Patient: Female, age 75
A 75-year-old Japanese female was admitted to our hospital with a painful mass on the left anterior chest wall for eight days without any other symptoms. She presented at another hospital with left chest pain 3 days previously without any features suggestive of pneumonia including cough, sputum or dyspnea. Chest computed tomography (CT) obtained at the other hospital showed a mass in the left upper pulmonary lobe without any chest wall abnormalities (Fig. 1). As a result, lung cancer was suspected. She had no significant past medical history, nor did she have any history of smoking or alcohol consumption. She had no known tuberculosis exposure, and had not traveled outside Japan. She had not previously received a pneumococcal vaccine. Her vital signs were within the normal limits. A physical examination revealed a palpable, pink erythematous, warm and tender mass measuring 8 cm in size located close to the sternum overlying the left first to third intercostal spaces (Fig. 2). Her breath sounds were slightly decreased over the left upper zone, but there were no rales. A laboratory test revealed a high white blood cell count (14,310 cells/mm3 with 87.9% of neutrophils) and an elevated C-reactive protein level (33.35 mg/dL). Moreover, she was diagnosed with diabetes mellitus because of her elevated HbA1c level (7.5%). A chest X-ray obtained on admission demonstrated a 7x5 cm mass in the left upper lung field (Fig. 3). Chest contrast-enhanced CT showed a gas-containing lung abscess in the left upper lobe and a chest wall abscess (Fig. 4). There was some air in the first sternocostal joint and no pleural effusion. These findings were thought to indicate that lung abscess had directly extended into the chest wall through the sternocostal joint. Chest ultrasonography showed almost the same findings as those obtained from CT. Surgical debridement of the subcutaneous and intramuscular fluid collection was carried out under local anesthesia (Fig. 5). Then, under ultrasonographic guidance, an 8-Fr aspiration catheter (Argyle  Aspiration Catheter; Covidien, Japan) was percutaneously inserted into the lung abscess, and odorless pus was drained (Fig. 6). Gram staining of the pus revealed numerous Gram-positive cocci, and empiric antimicrobial therapy with intravenous meropenem and clindamycin was initiated. On the 5th day, the culture specimens obtained from the lung and subcutaneous abscess grew S. pneumoniae. Mycobacterial and anaerobic cultures of the same specimens and two sets of blood cultures were all negative. Antibiotic susceptibility testing was performed by lung and subcutaneous drainage cultures. The isolate was susceptible to penicillin, ceftriaxone, and vancomycin, and resistant to erythromycin. The patient was considered to have a lung abscess attributable to S. pneumoniae which had directly extended into the chest wall. The antibiotic therapy was changed to intravenous ampicillin/sulbactam according to the results of antimicrobial susceptibility testing. After 16 days of antimicrobial therapy, the catheter was removed because the drainage had become serous and chest CT showed a remarkable improvement (Fig. 7A and B). Oral amoxicillin/clavulanic acid was used for 1 week after 3 weeks of intravenous antibiotic therapy, and the patient was discharged on the 25th day of hospitalization. At a follow-up examination at 1 month after the patient's discharge, she was asymptomatic and demonstrated normal chest radiography findings (Fig. 7C).
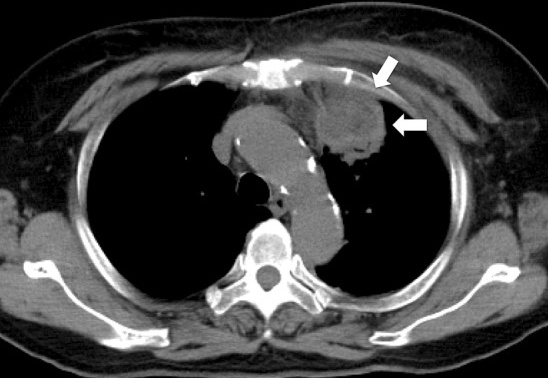
Image caption: Three days before admission, chest CT showed a mass in the left upper pulmonary lobe without any chest wall abnormalities (arrows).